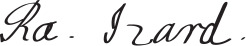
Signature of: ralph izard